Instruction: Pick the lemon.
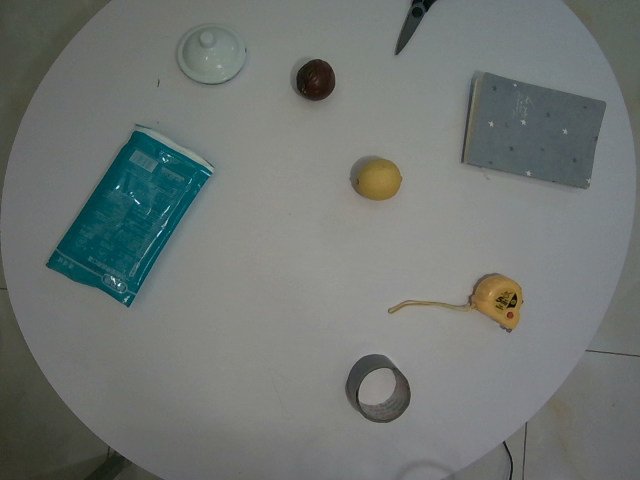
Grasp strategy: vertical